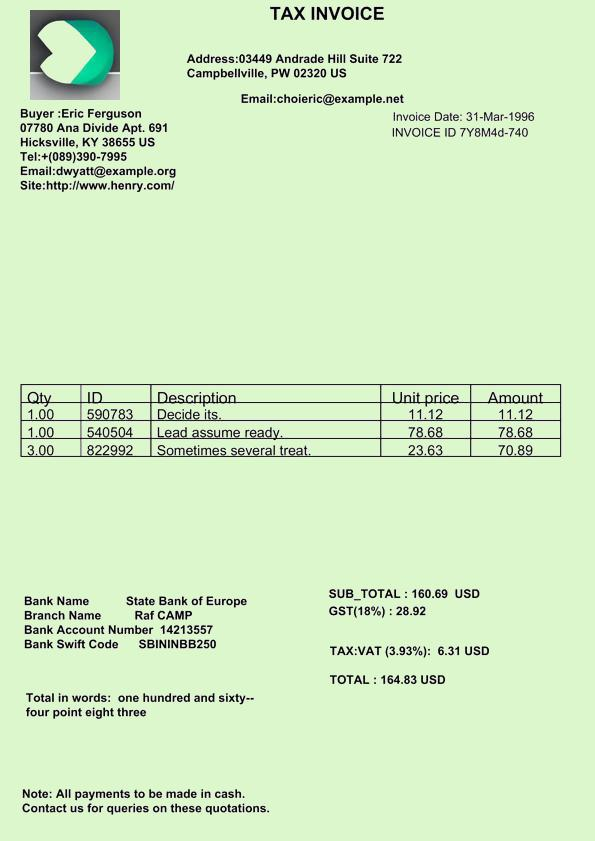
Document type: Invoice